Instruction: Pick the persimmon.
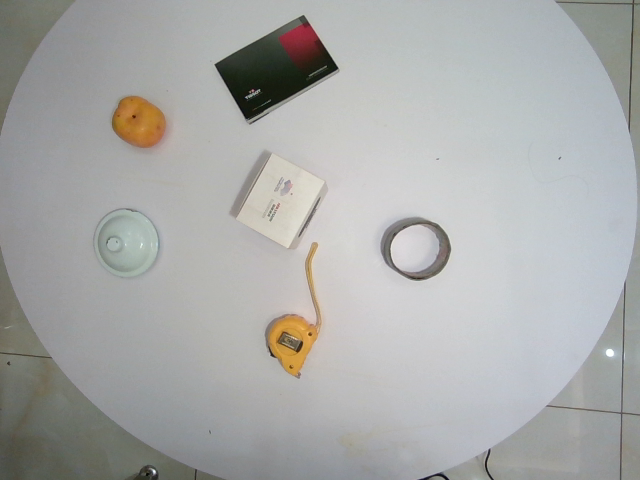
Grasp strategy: vertical